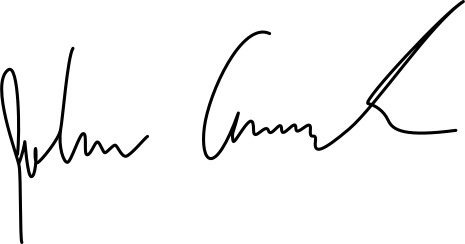
Signature of: john carmack